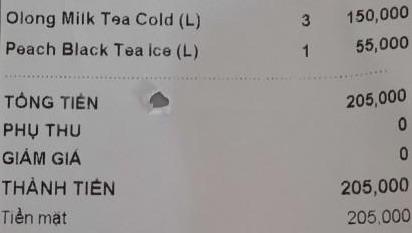
<table>
<tr>
<td>Olong Milk Tea Cold (L)</td>
<td>3</td>
<td>150,000</td>
</tr>
<tr>
<td>Peach Black Tea Ice (L)</td>
<td>1</td>
<td>55,000</td>
</tr>
</table>

TỔNG TIỀN 205,000
PHỤ THU 0
GIẢM GIÁ 0
THÀNH TIỀN 205,000
Tiền mặt 205,000